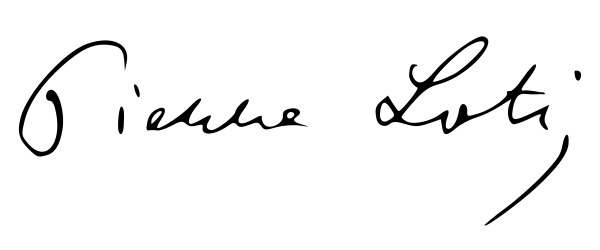
Signature of: pierre loti